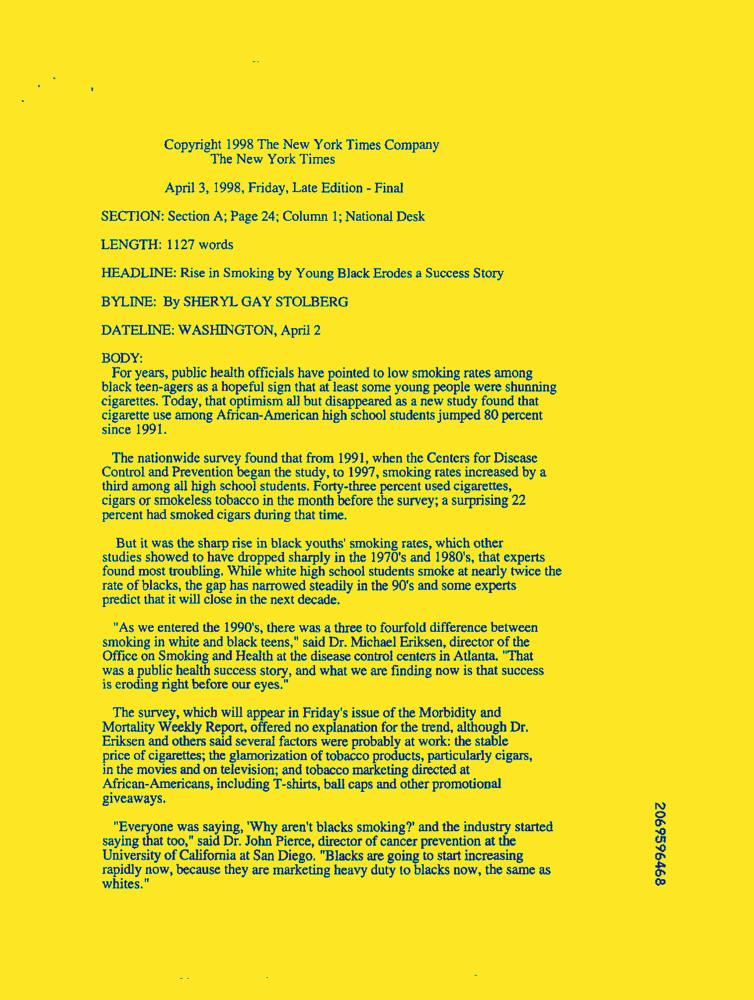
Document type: News-Article